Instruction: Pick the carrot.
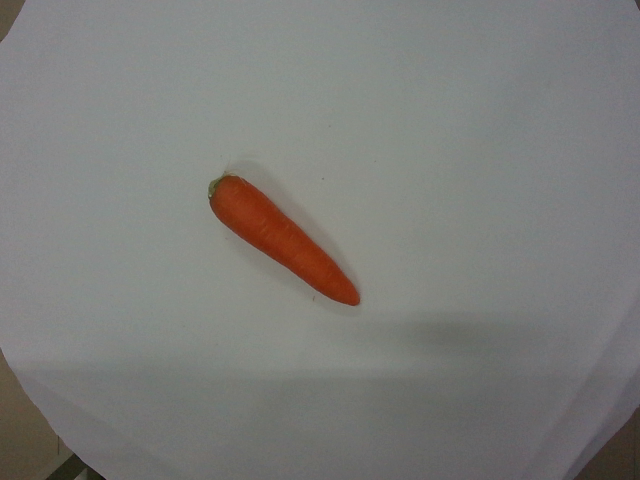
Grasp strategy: vertical